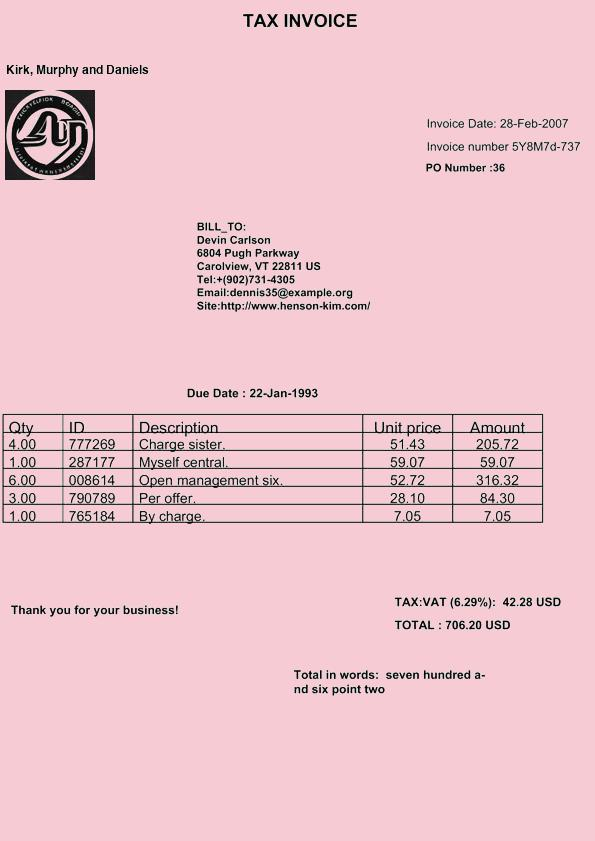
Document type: Invoice